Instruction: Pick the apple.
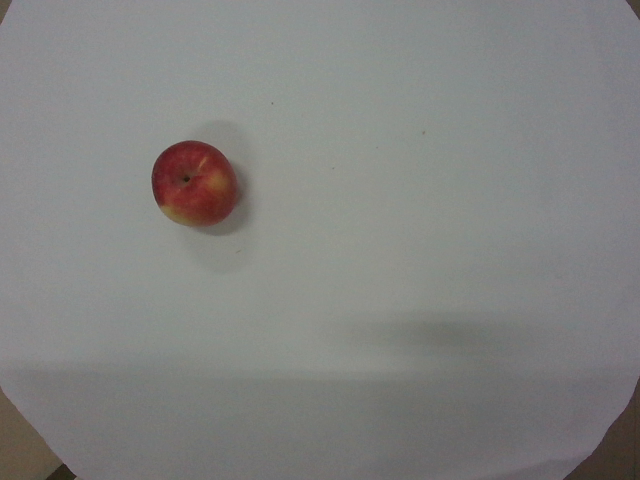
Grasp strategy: vertical